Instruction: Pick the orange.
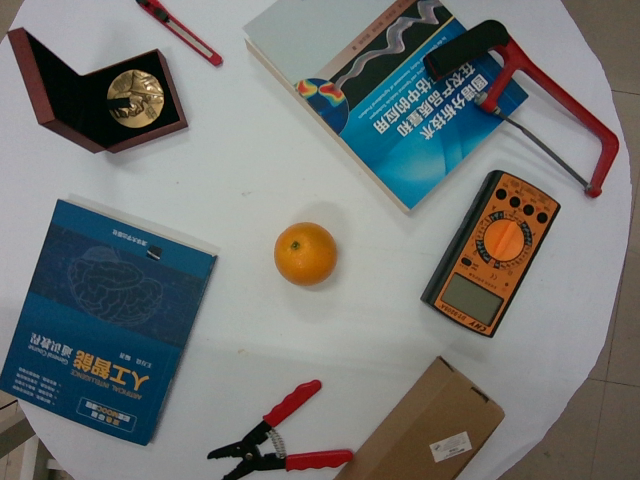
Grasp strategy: vertical